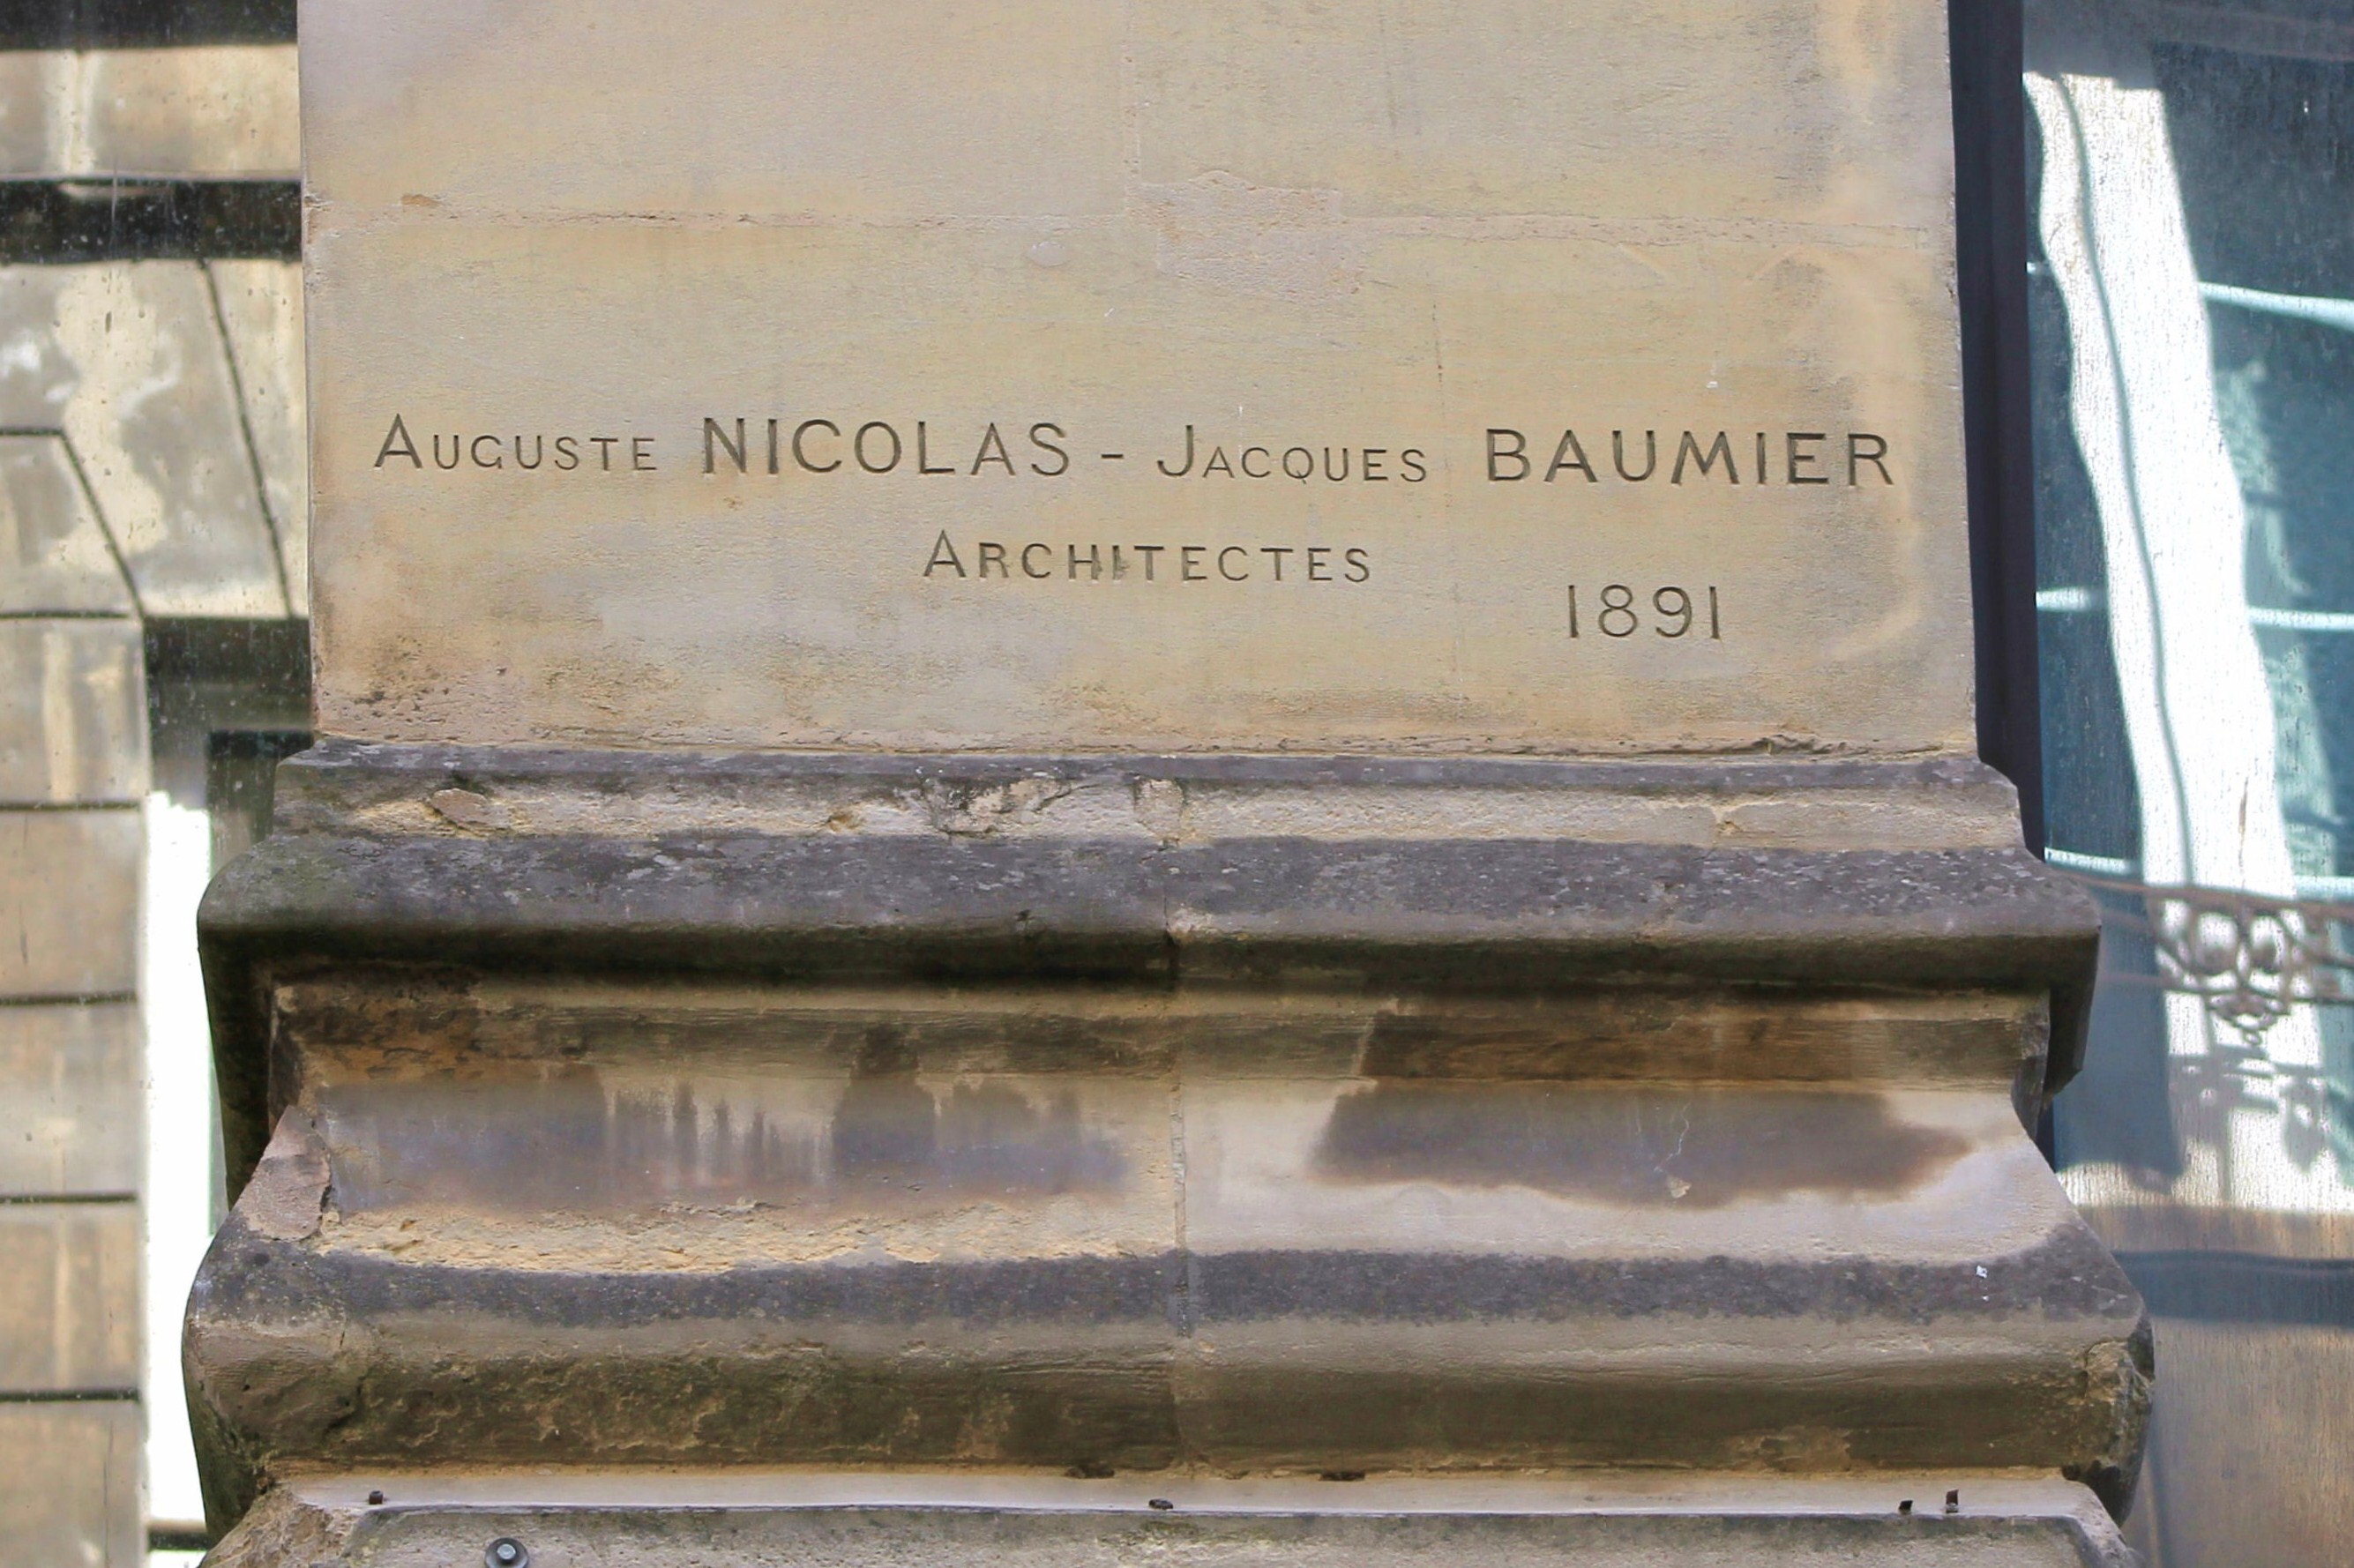
Signature of: auguste nicolas